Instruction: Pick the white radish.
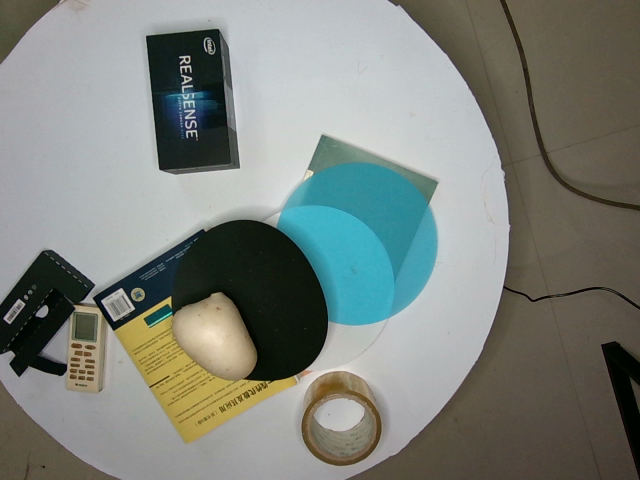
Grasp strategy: vertical